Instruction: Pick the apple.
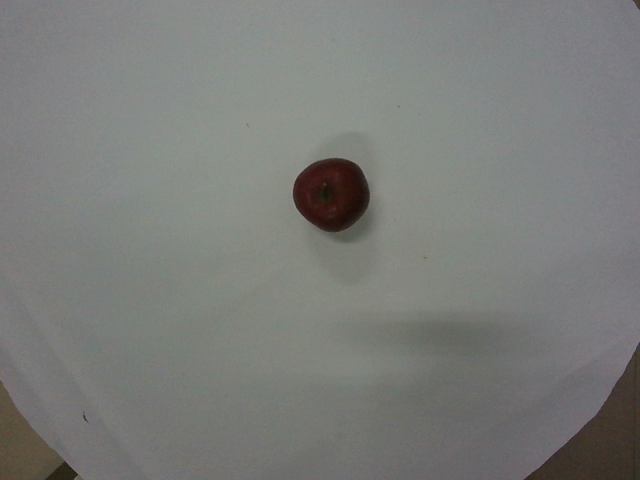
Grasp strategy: vertical